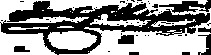
Signature of: james g taliaferro